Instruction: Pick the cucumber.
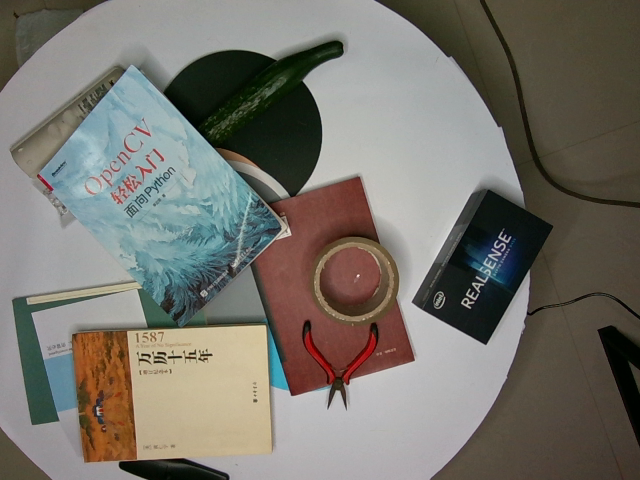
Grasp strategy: vertical